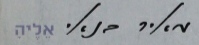
Signature of: meir banai